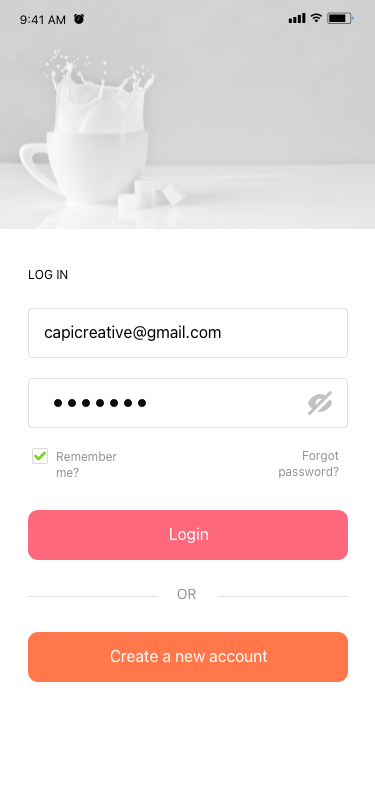
Text in this UI design:
capicreative@gmail.com
LOG IN
Login
Create a new account
Remember me?
Forgot password?
OR
9:41 AM